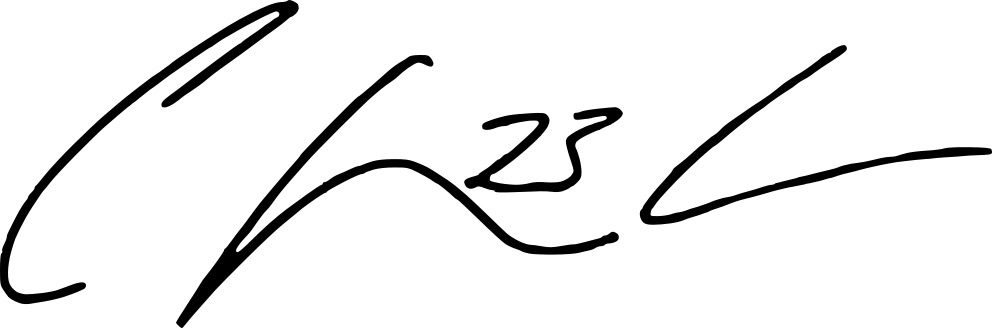
Signature of: charlie cameron